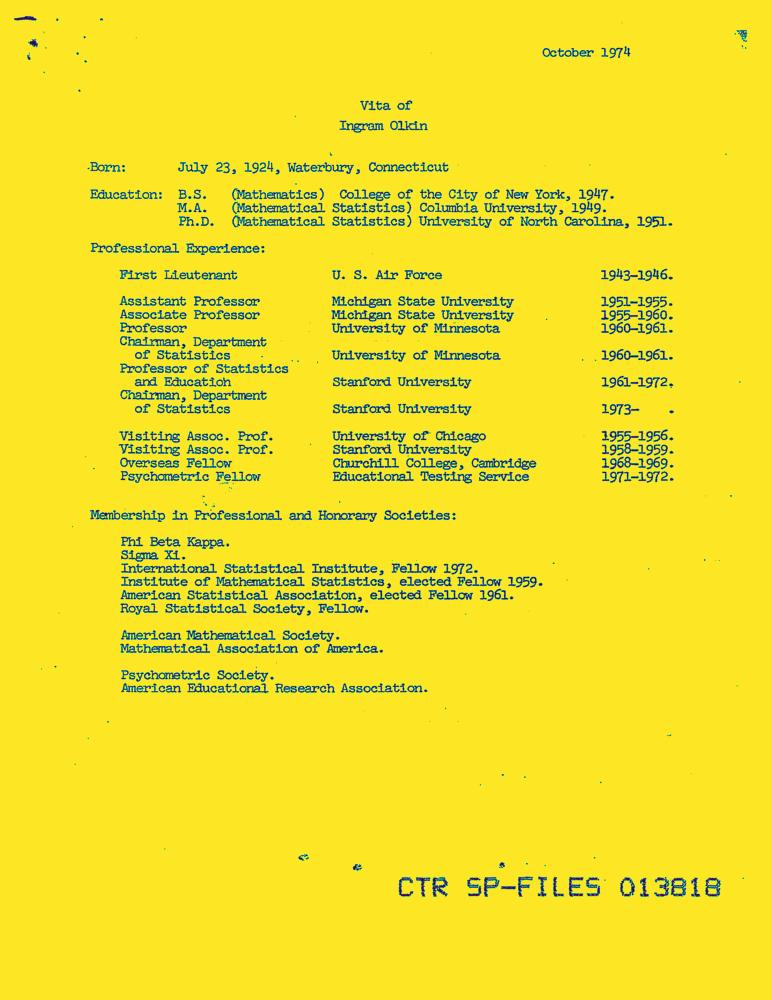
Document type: Resume-Doc